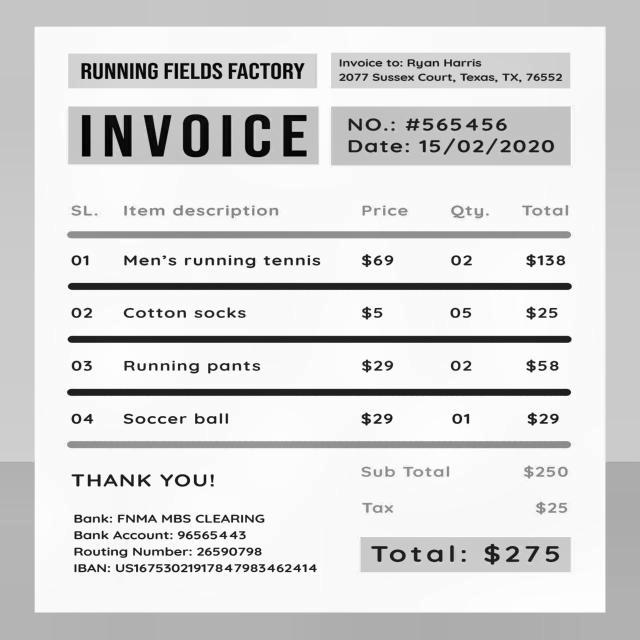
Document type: Invoice